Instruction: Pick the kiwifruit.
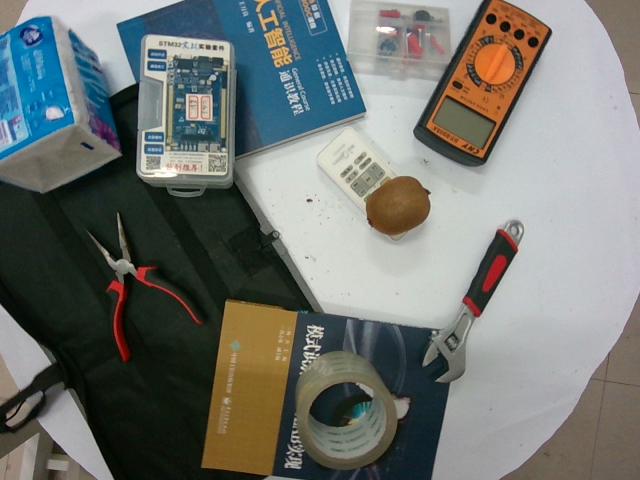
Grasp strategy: vertical